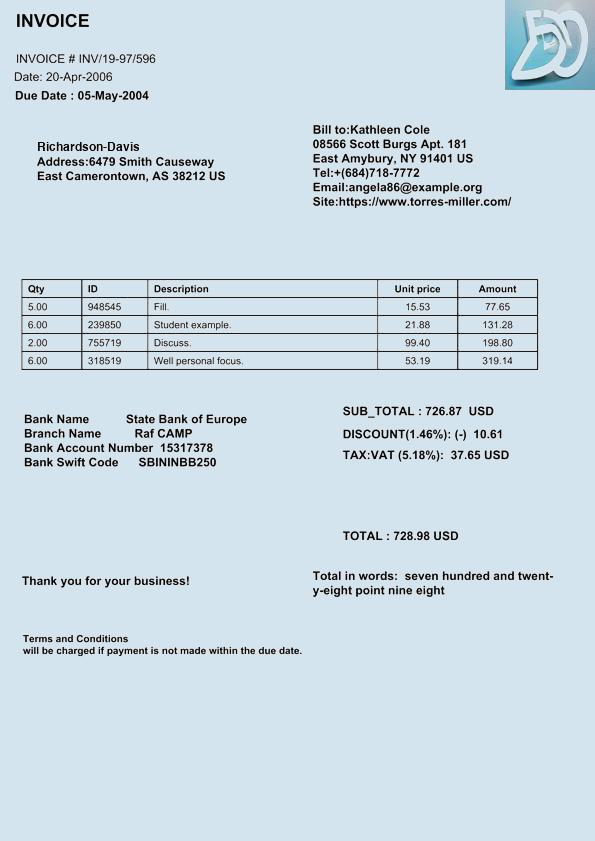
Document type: Invoice